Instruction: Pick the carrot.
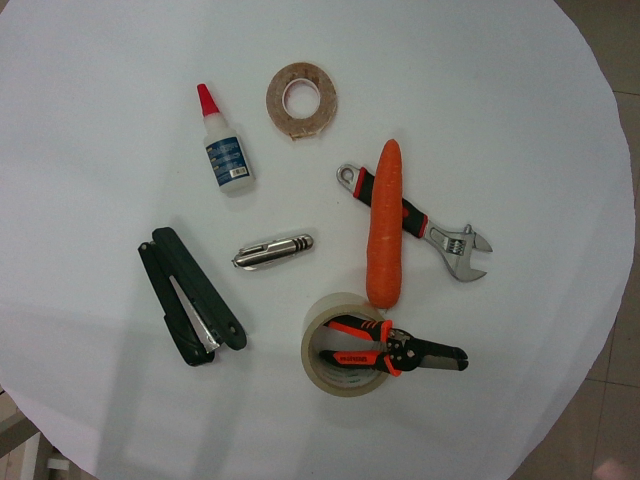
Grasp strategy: vertical